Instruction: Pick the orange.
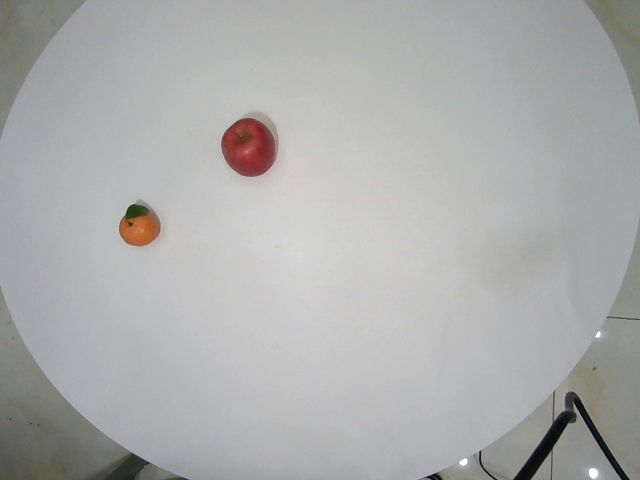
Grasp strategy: vertical